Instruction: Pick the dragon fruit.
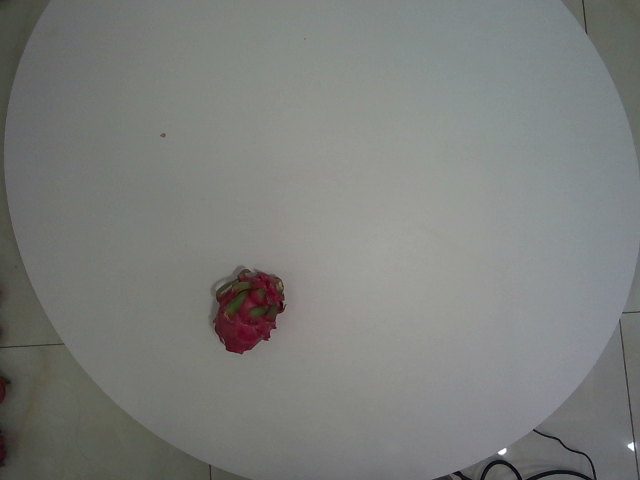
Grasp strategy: vertical